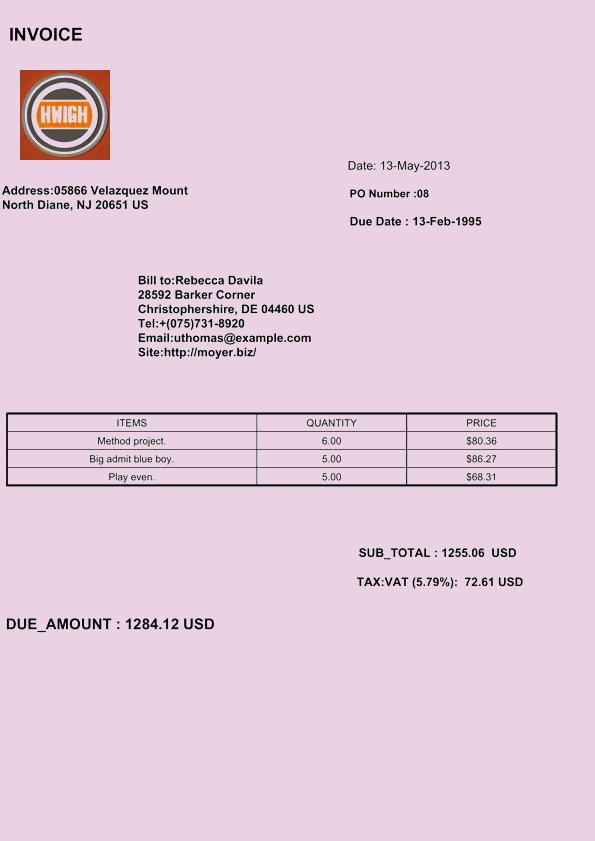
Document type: Invoice